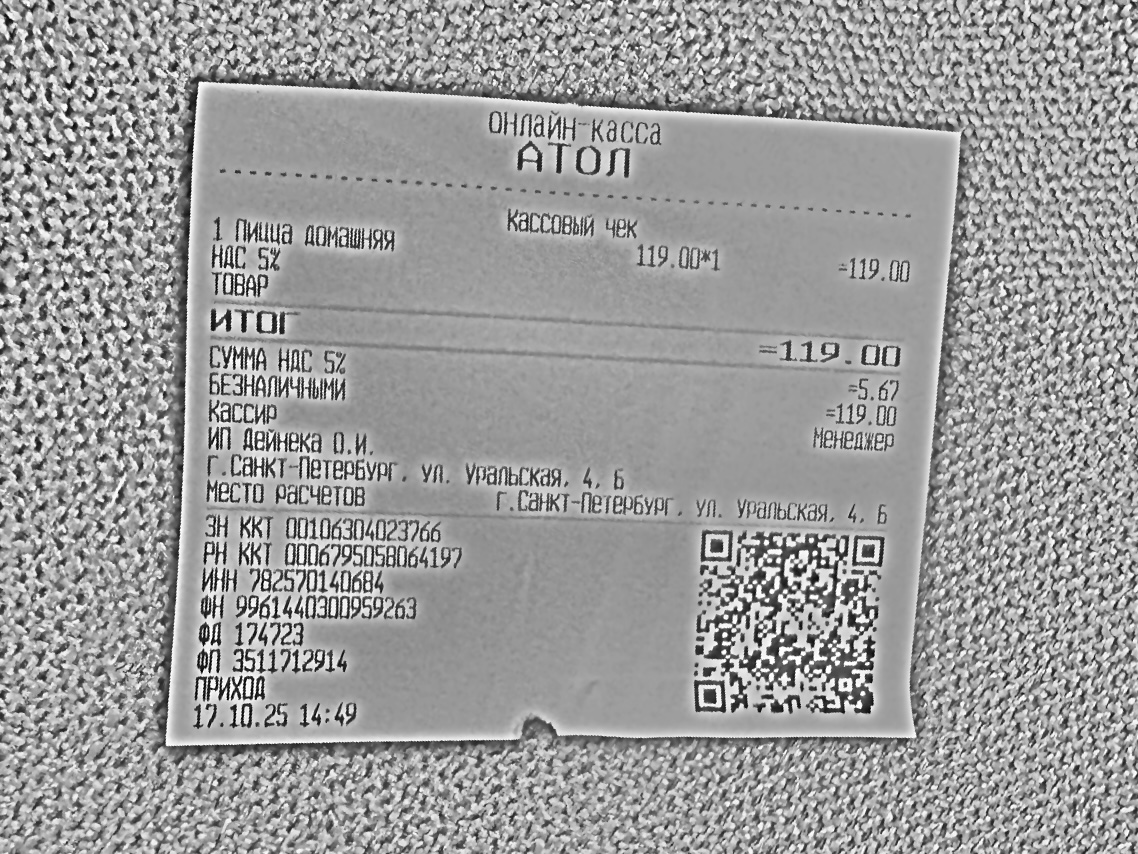
Продавец: ИП Дейнека О.И.
ИНН: 782570140684
Дата: 17.10.25
Товары: 1 Пицца домашняя
Количество: 1
Цена: 119.00
Сумма: 119.00
Итого: 119.00